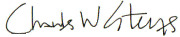
Signature of: charles w steger